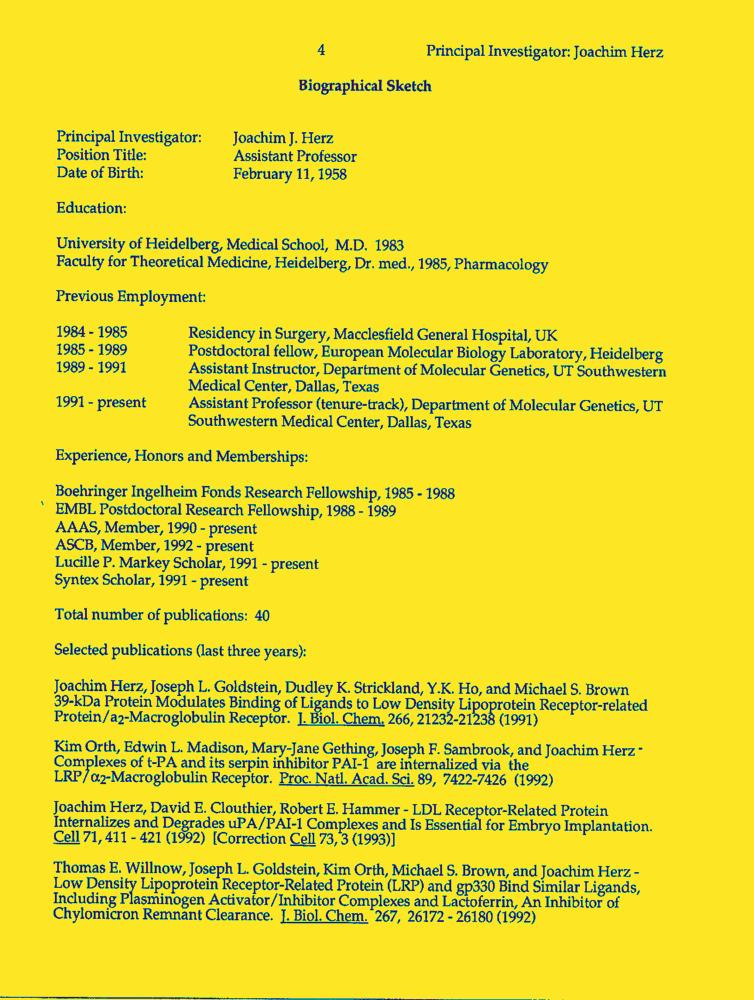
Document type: Resume-Doc